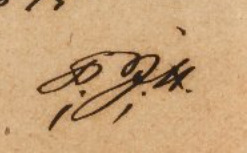
Signature of: per johan hellbom